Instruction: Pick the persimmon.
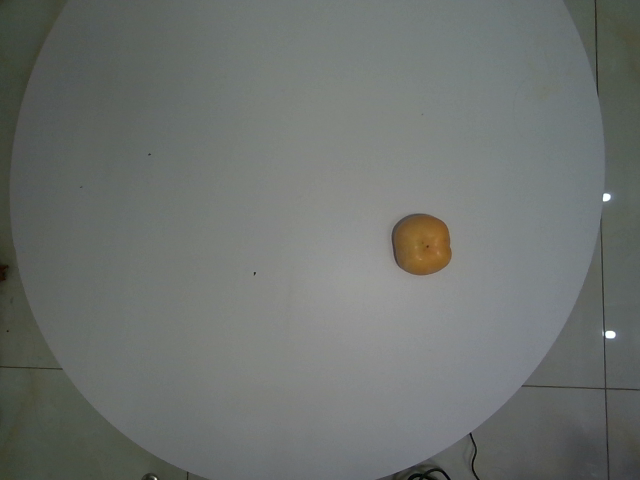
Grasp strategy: vertical